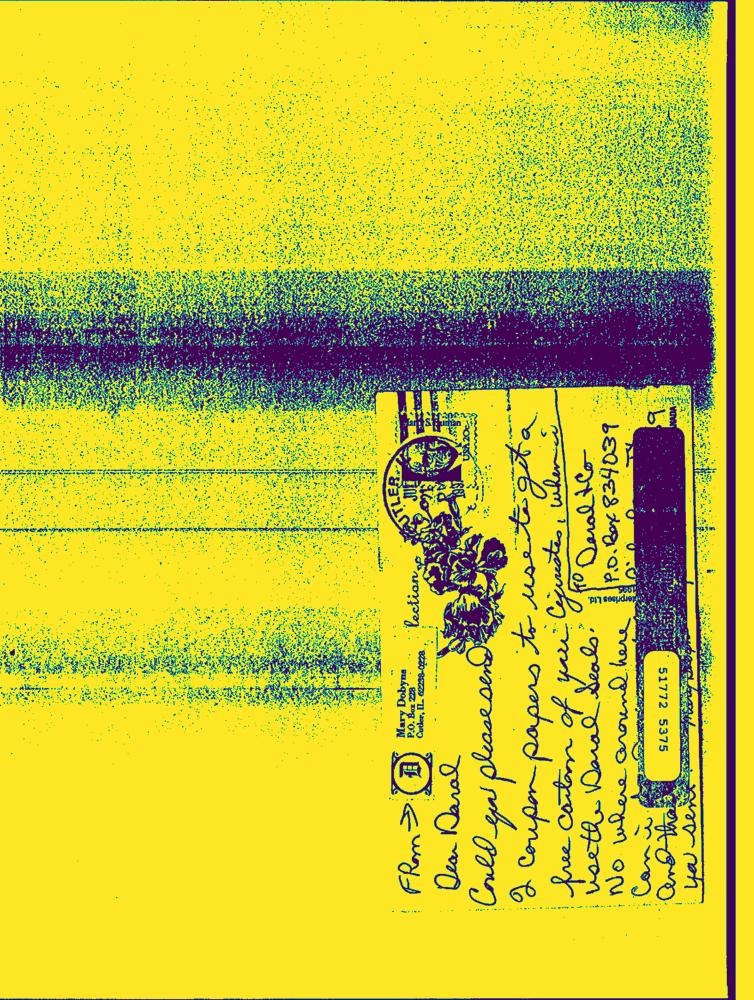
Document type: Hand-Written